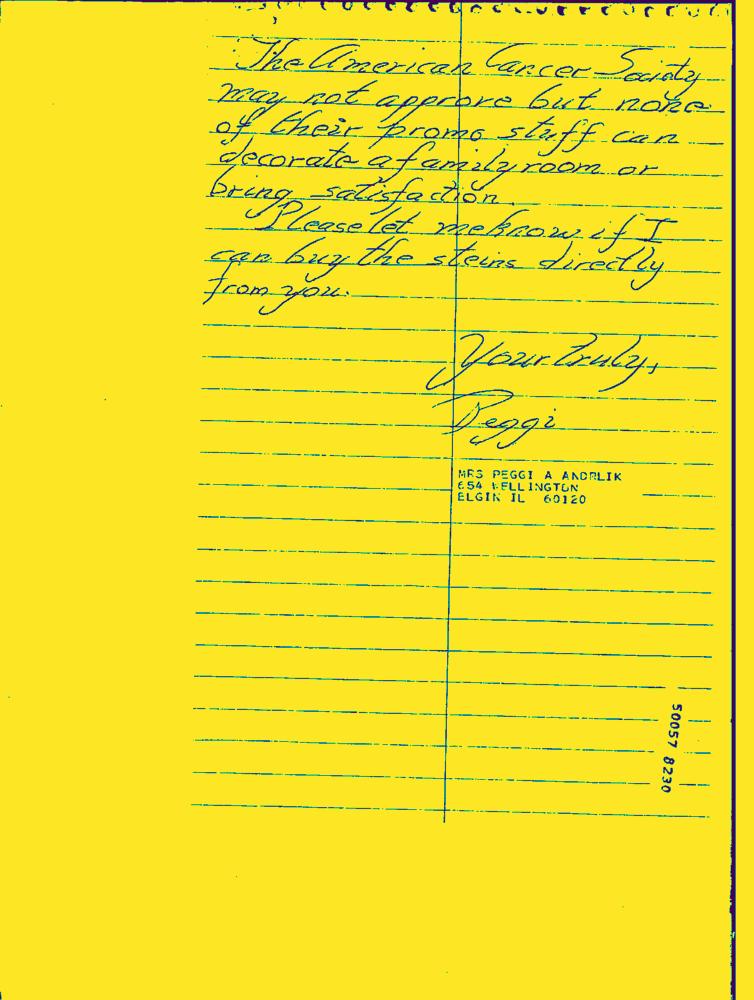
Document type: Hand-Written